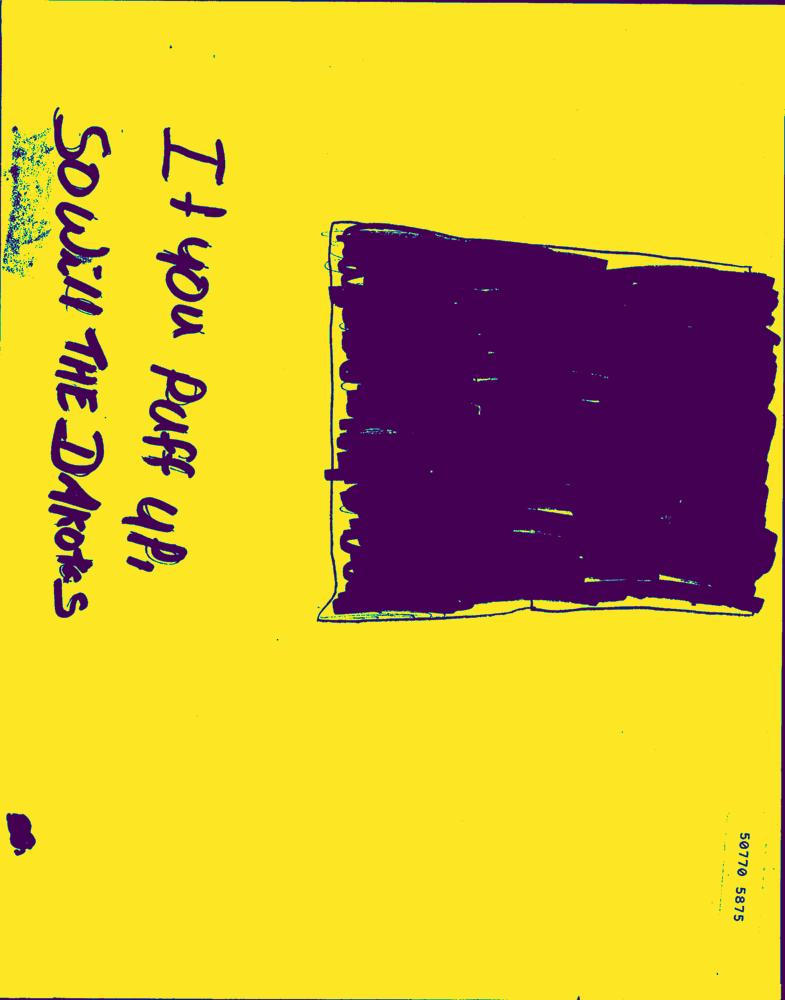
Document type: Hand-Written